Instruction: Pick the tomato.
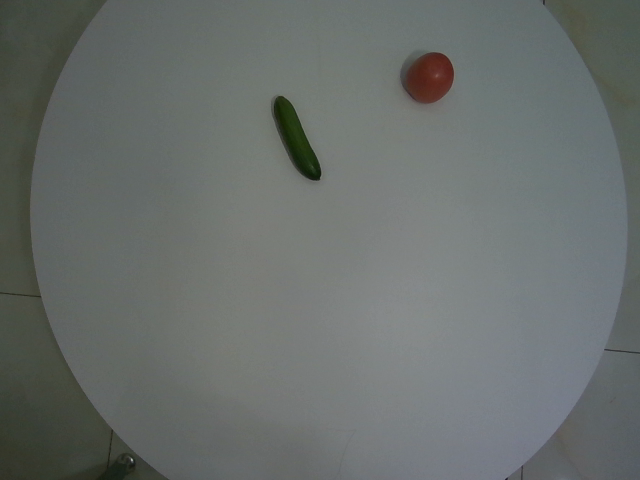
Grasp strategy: vertical